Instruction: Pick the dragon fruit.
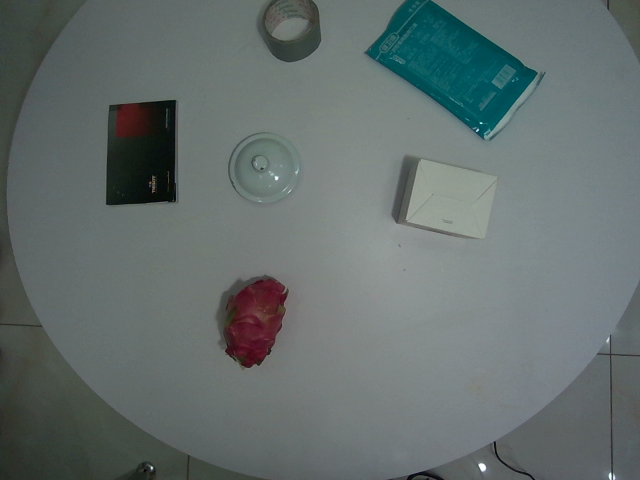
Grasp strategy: vertical